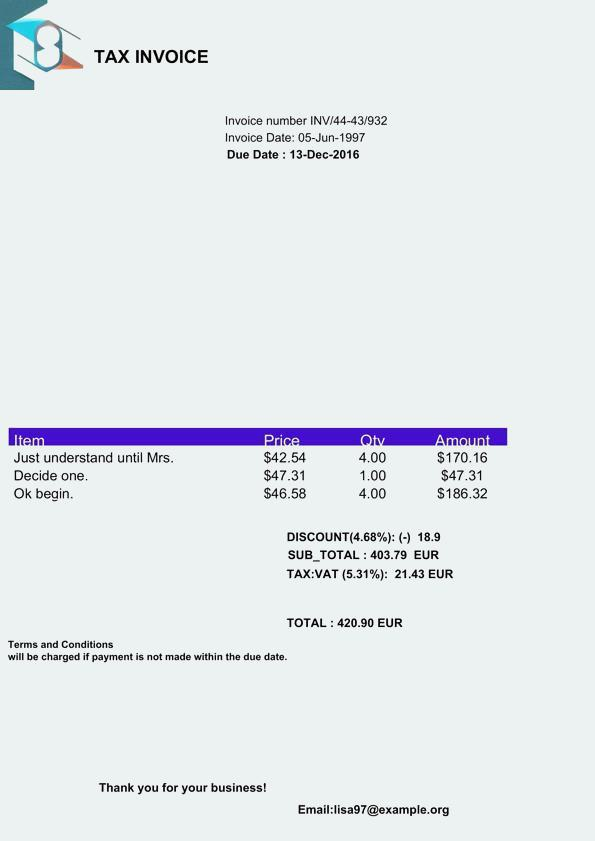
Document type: Invoice